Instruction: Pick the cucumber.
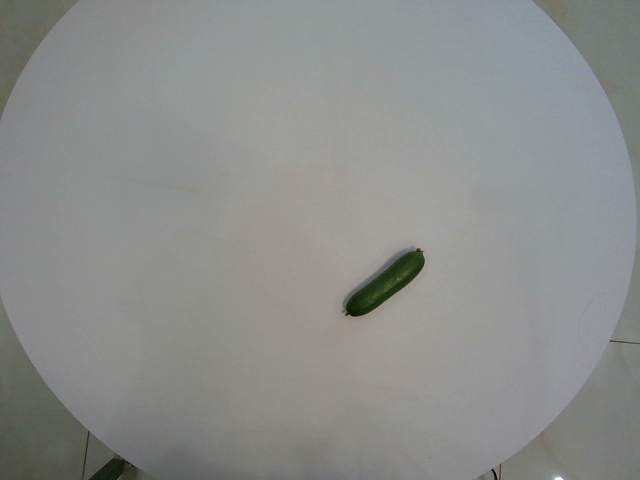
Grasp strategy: vertical